Question: What is the suspected problem?
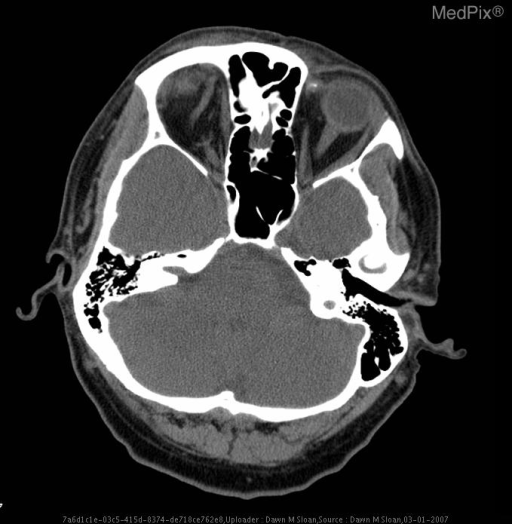
Answer: The findings suggest • CT on HD#1 demonstrated no evidence of infarction, inflammation, or bleeding.
• CT on HD#3 showed a change in density in areas of the left cerebellum
• MRI/MRA of the head and brain on HD#4 demonstrated subacute L PICA territory infarcts and normal intracranial MRA.
• MRI/MRA of the neck on HD#5 demonstrated no dissection, aneurysm or focal stenosis of the vertebral arteries.. Normal CT taken hours after presentation.. The patient might have a history of 47 yo man with 6 month Hx of headaches - now reports experiencing “worst headache of his life” accompanied by nausea, vomiting, and dizziness. Pt notes waking up with a mild headache on the day of admission, unrelieved by caffeine consumption, that progressively worsened. The pain was sharp, but throbbing and located behind his left eye and radiating posteriorly..